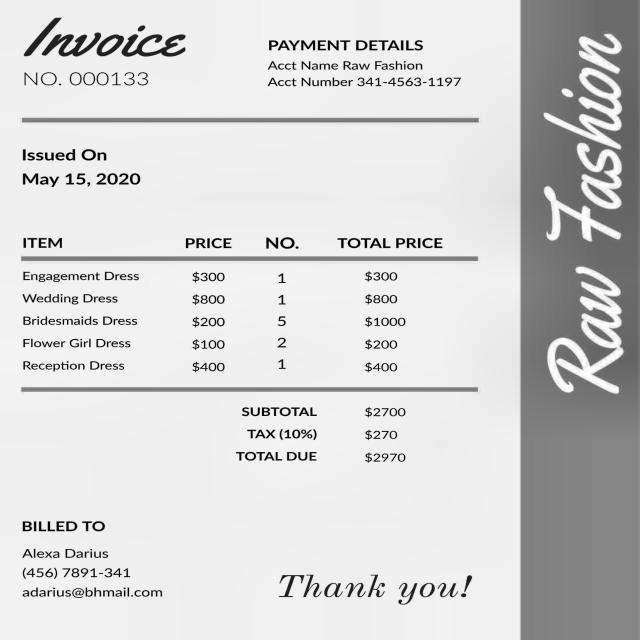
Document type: Invoice